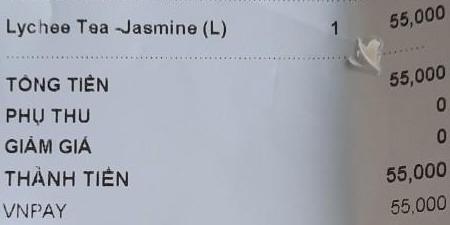
<table>
<tr>
<td>Lychee Tea ~Jasmine (L)</td>
<td>1</td>
<td>55,000</td>
</tr>
</table>

TỔNG TIỀN 55,000
PHỤ THU 0
GIẢM GIÁ 0
THÀNH TIỀN 55,000
VNPAY 55,000